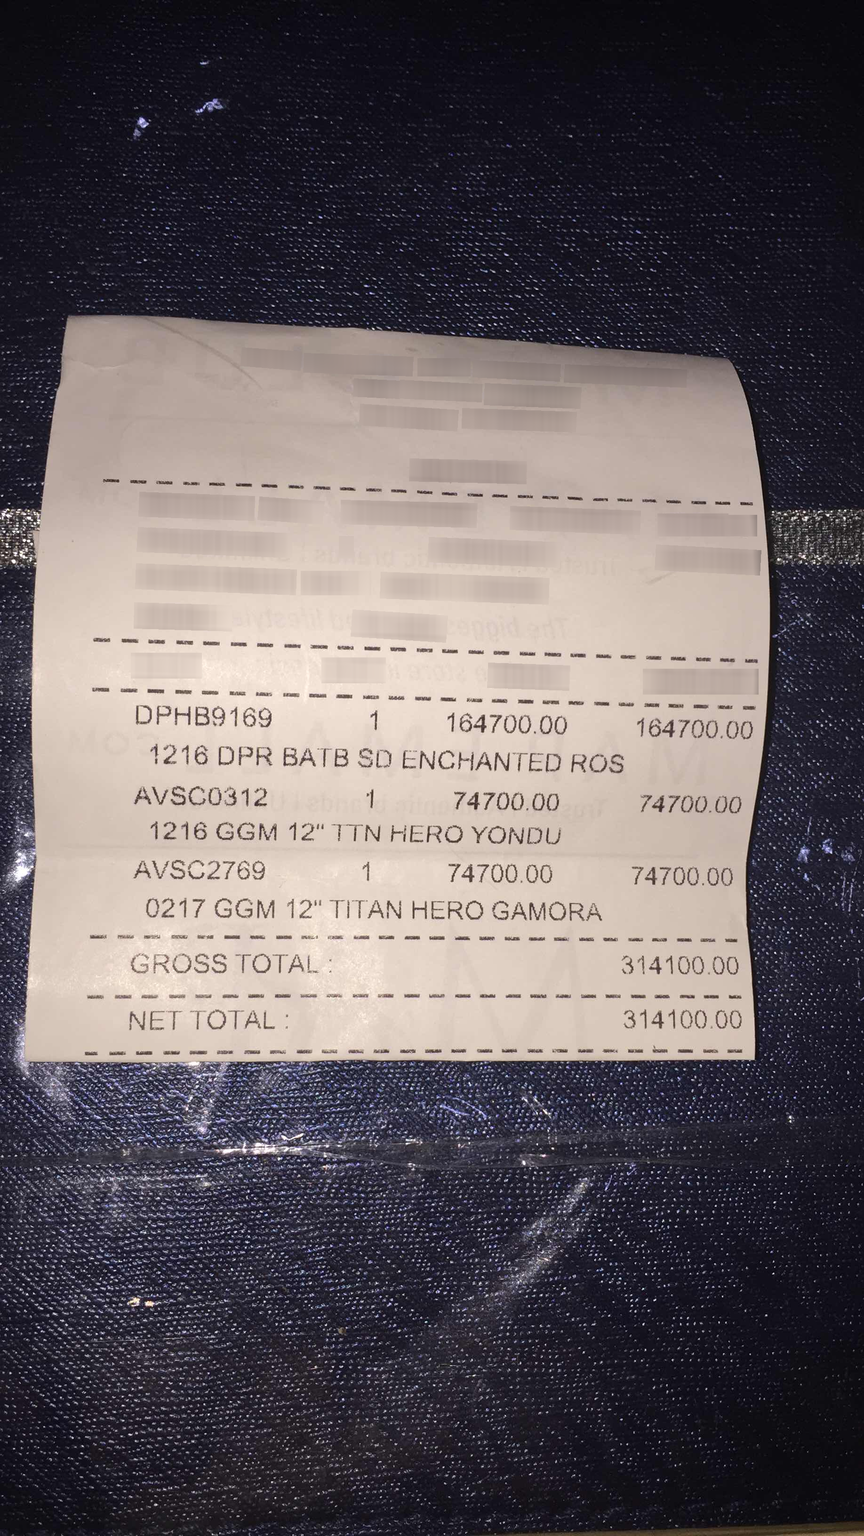
Extraction:
receipt: line_items: name: 1216 DPR BATB SD ENCHANTED ROS
price: 164700.00
qty: 1
name: 1216 GGM 12" TTN HERO YONDU
price: 74700.00
qty: 1
name: 0217 GGM 12" TITAN HERO GAMORA
price: 74700.00
qty: 1
subtotal: 314100.00
total: 314100.00